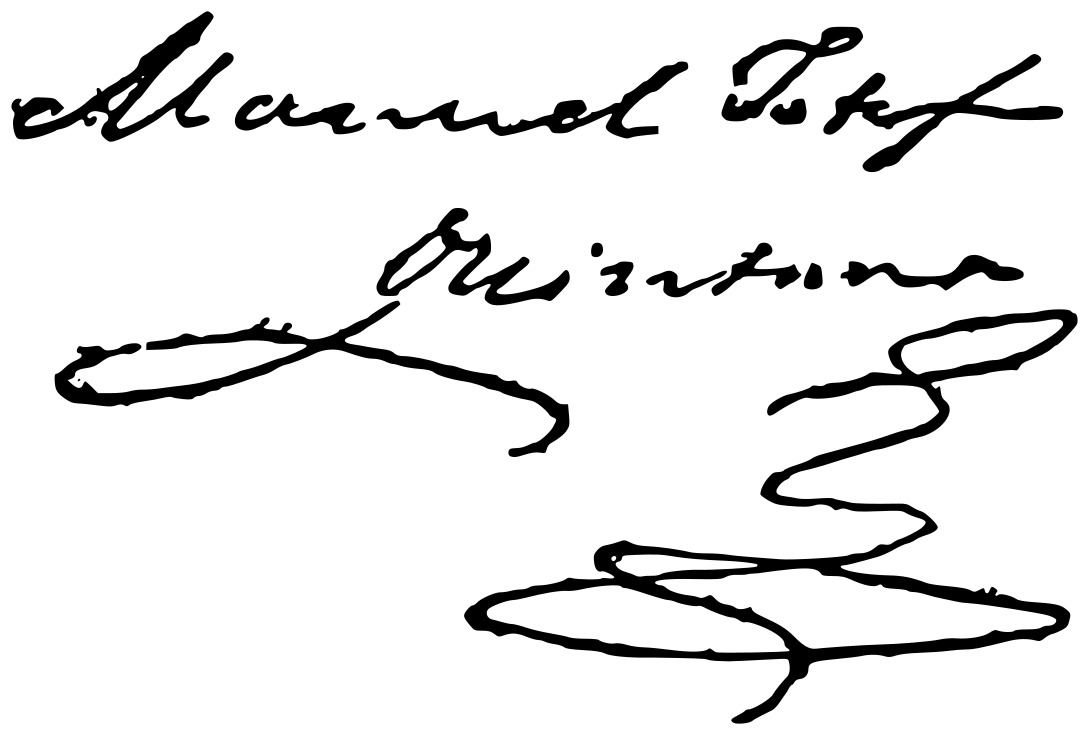
Signature of: manuel josé quintana